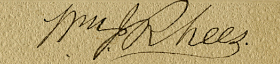
Signature of: william jones rhees